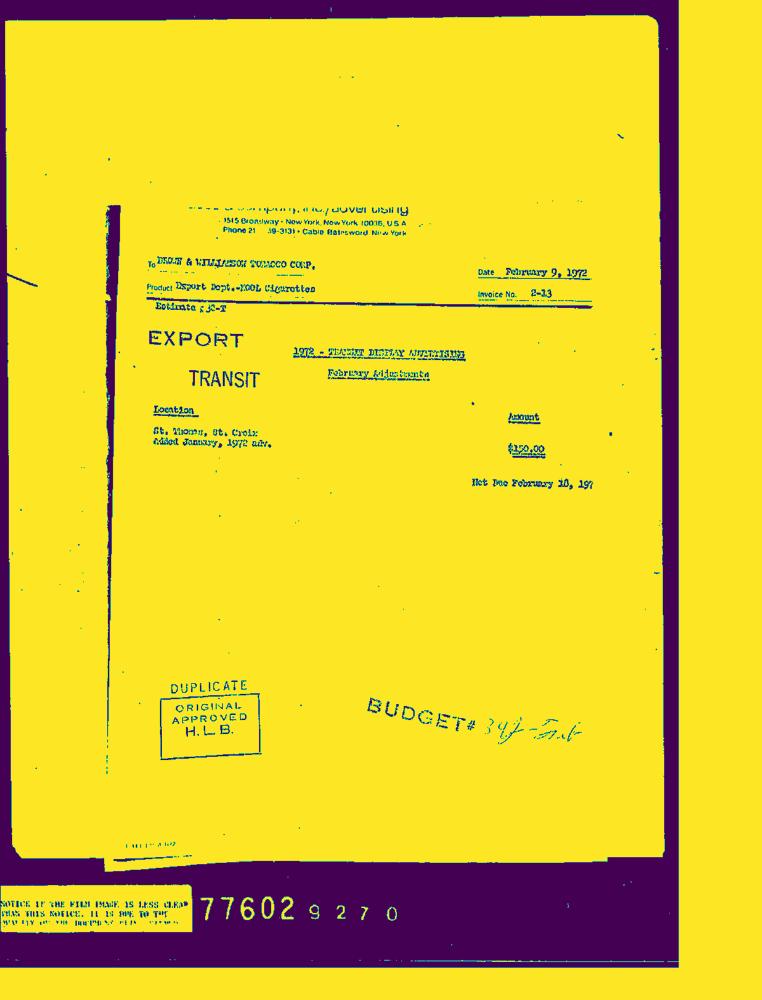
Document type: Invoice-Doc